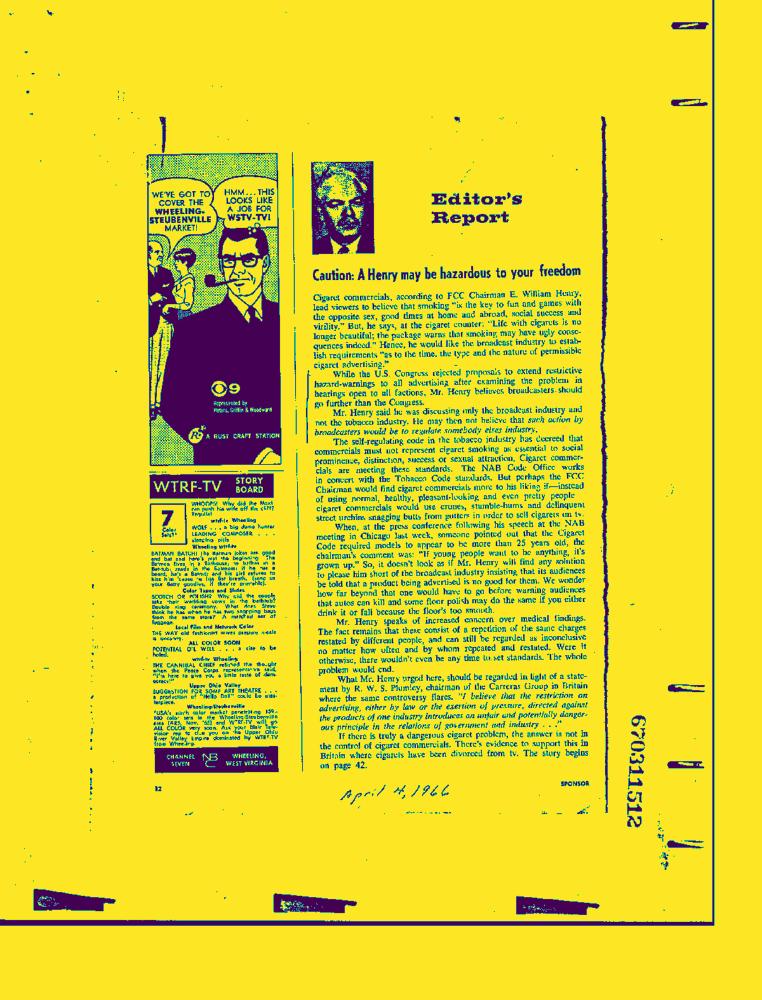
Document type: News-Article